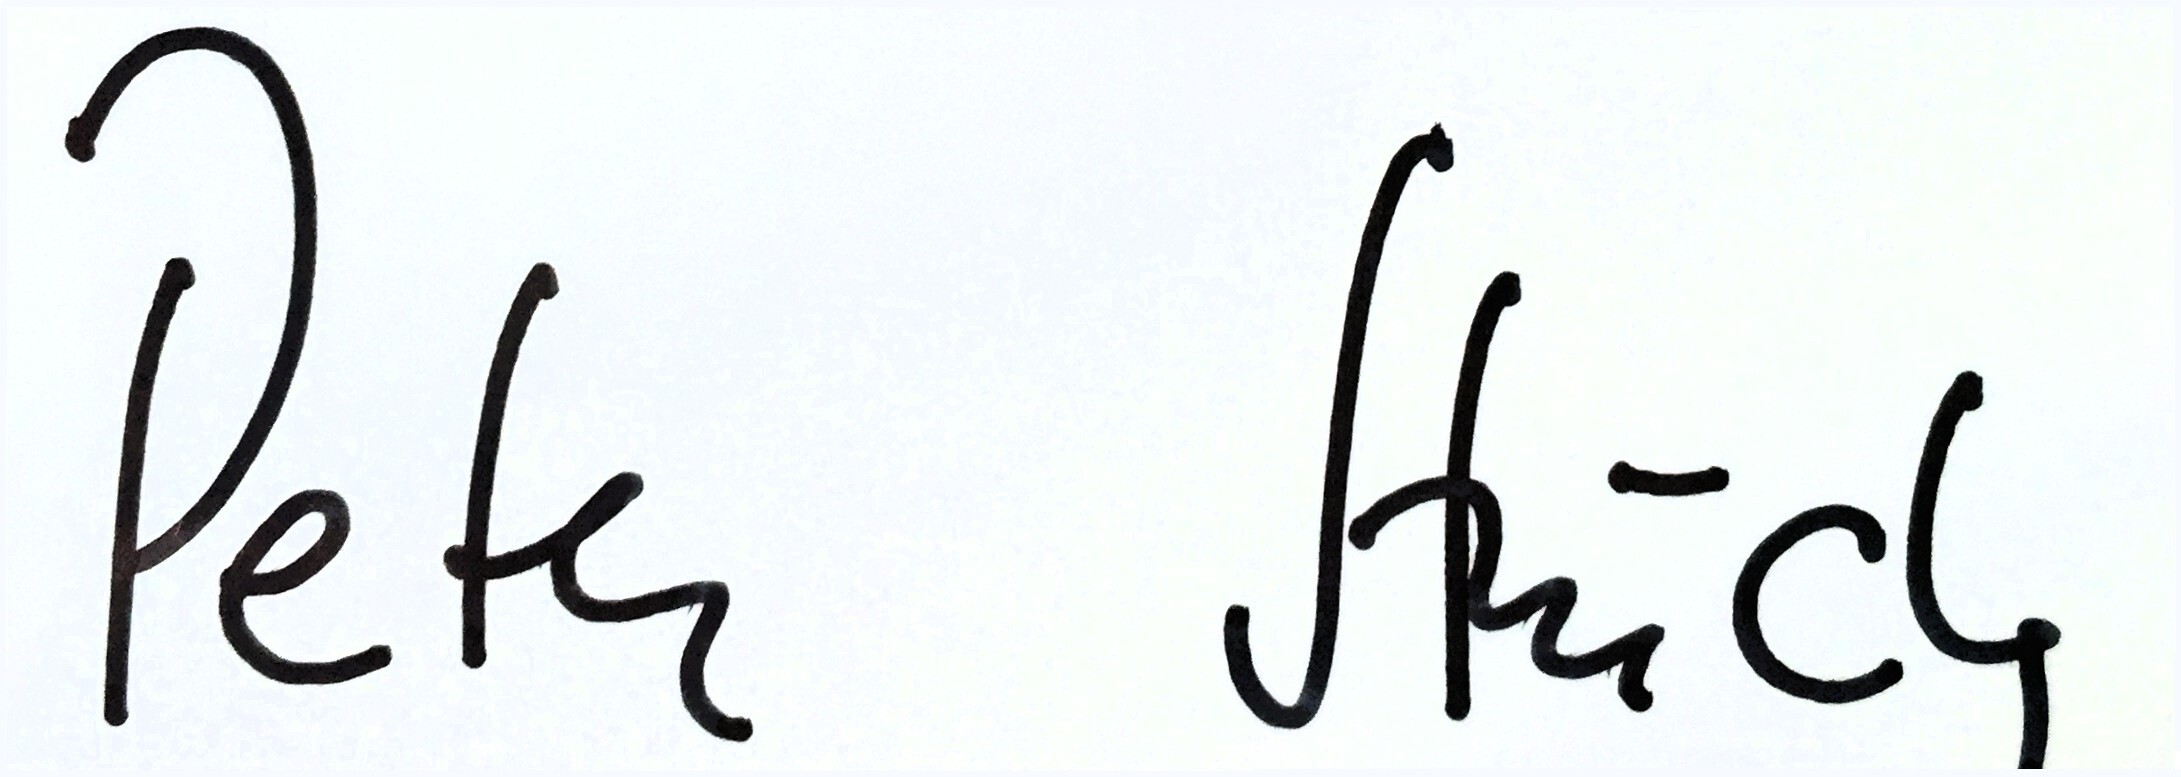
Signature of: peter struck